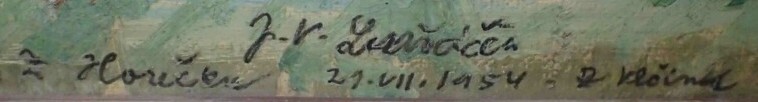
Signature of: josef václav luňáček